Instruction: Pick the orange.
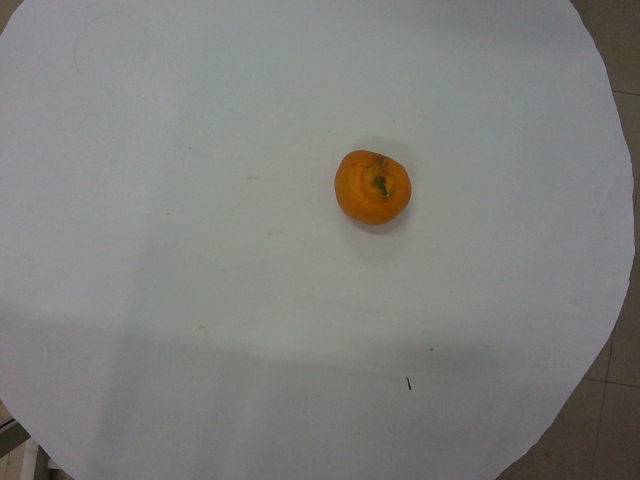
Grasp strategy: vertical